Question: What is the name of the tenant mentioned in the document?
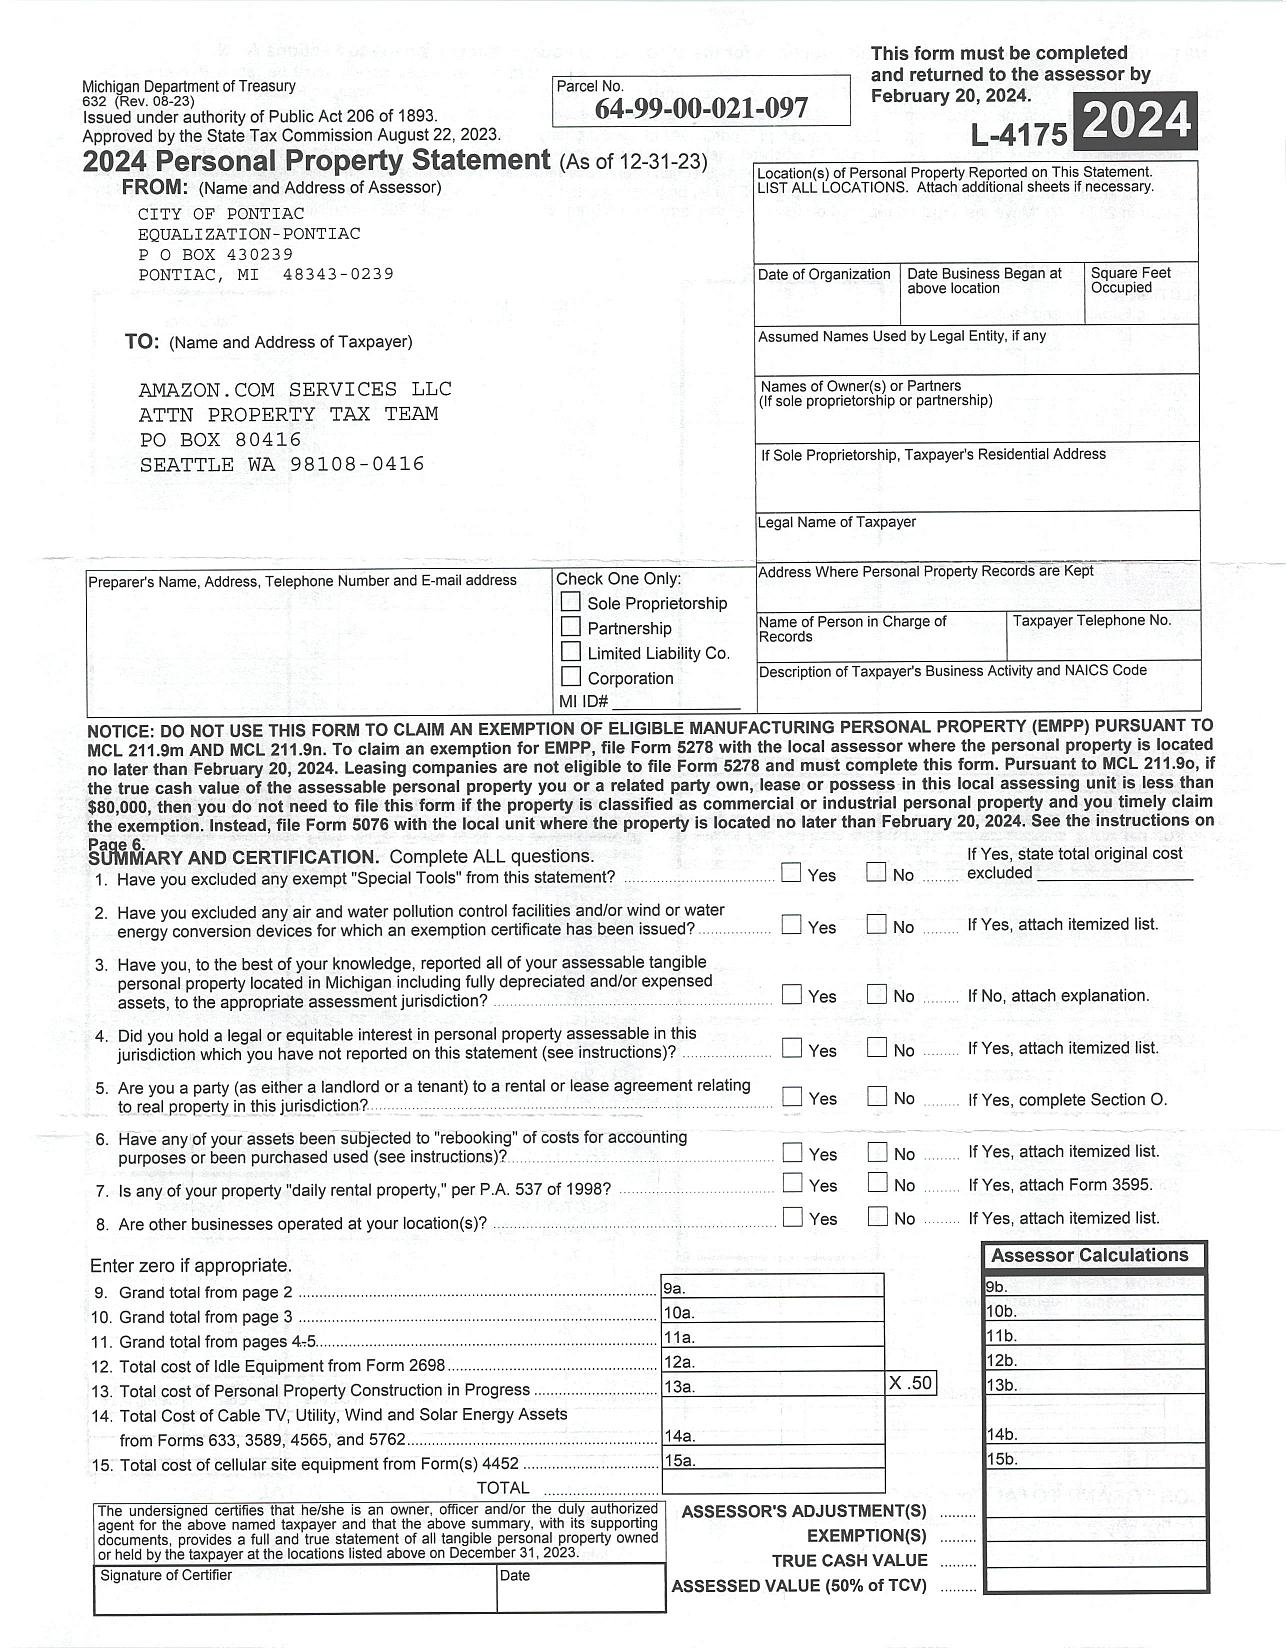
Answer: "AMAZON.COM SERVICES LLC"